Question: What was observed in the imaging?
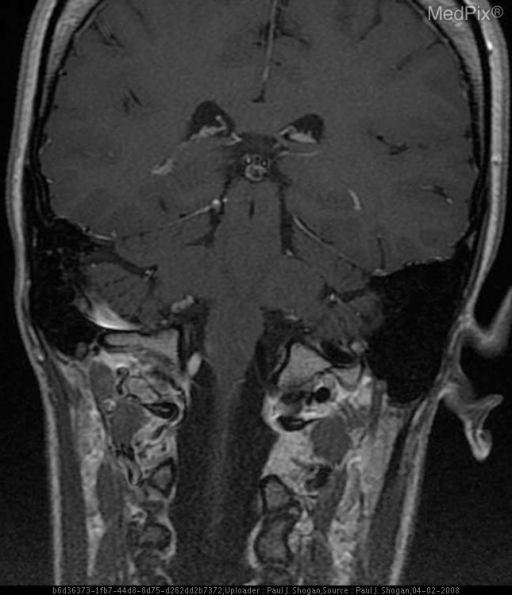
Answer: The imaging shows Occlusion of the right vertebral artery at the C1-2 level with subacute infarction of the right lateral medulla oblongata, and chronic infarction of the left flocculonodular lobe, as a result of traumatic chiropractic cervical manipulation. T1 weighted post-gadolinium coronal image reveals abnormal enhancement of the right vertebral artery at the level of C1-2 in the right paramedullary cistern.  The left vertebral artery reveals normal signal related flow void..